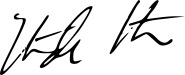
Signature of: gertrude stein